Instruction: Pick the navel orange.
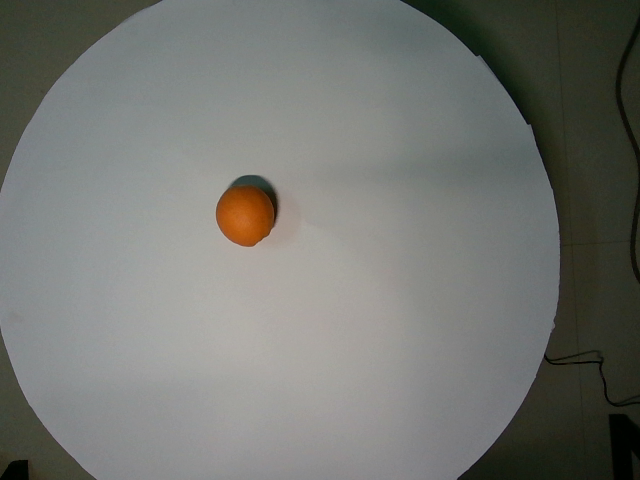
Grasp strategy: vertical